Identify and extract the amount in words, amount in numbers, payee name, cheque date, and bank name from the image.
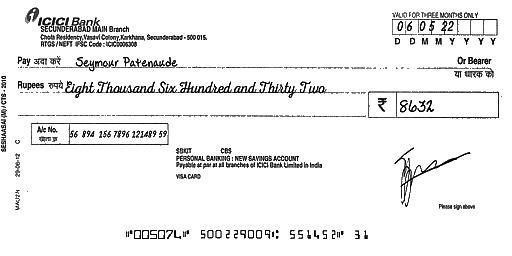
amt_in_words: Eight Thousand Six Hundred and Thirty Two
amt_in_figures: 8632
payee_name: Seymour Patenaude
bank_name: ICICI Bank
cheque_date: 06/05/22